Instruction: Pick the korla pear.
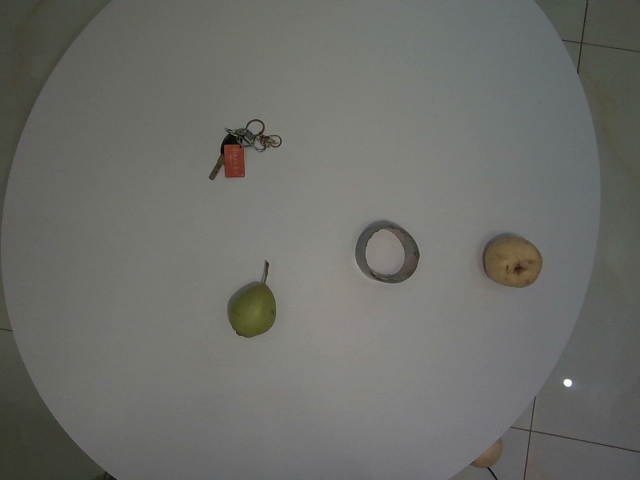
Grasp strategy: vertical